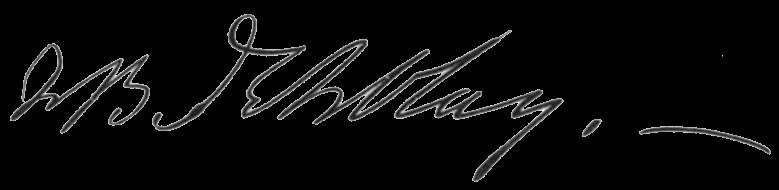
Signature of: frances burney